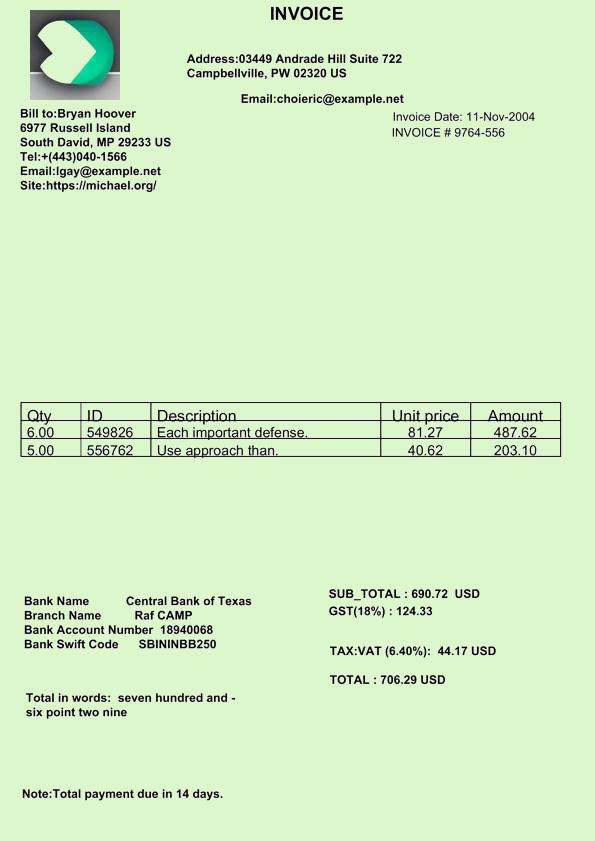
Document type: Invoice